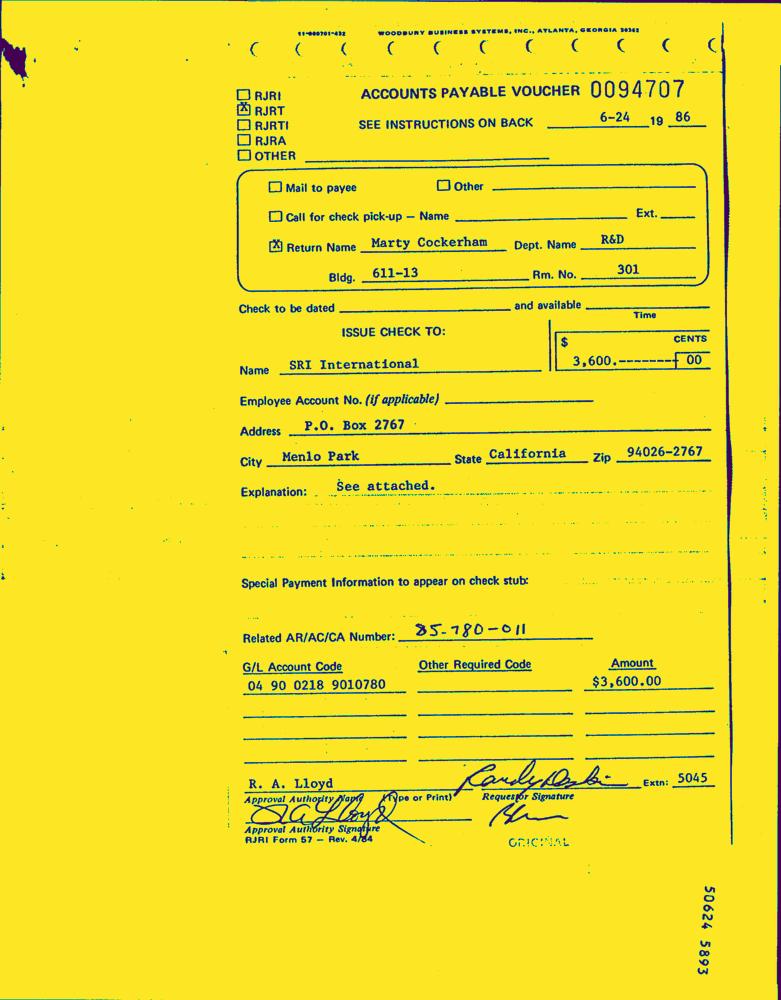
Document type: Invoice-Doc